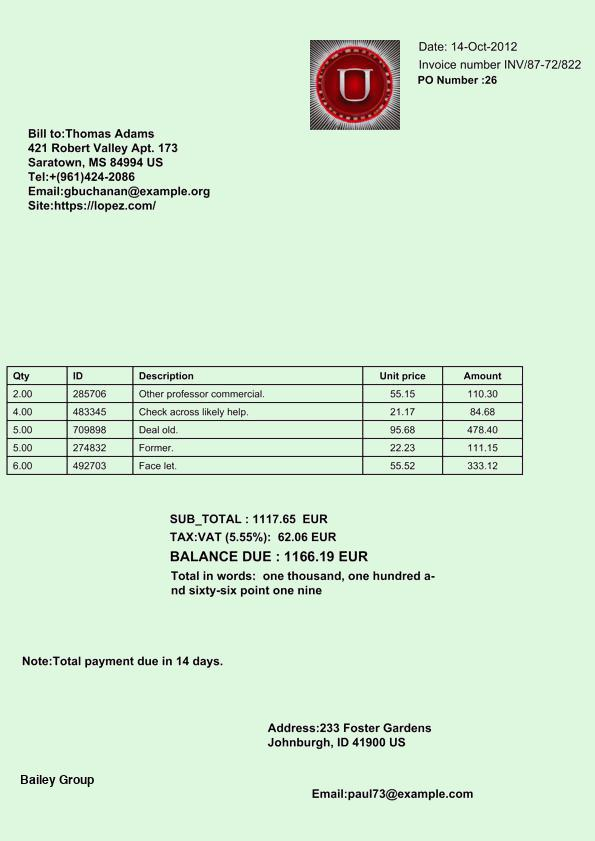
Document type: Invoice